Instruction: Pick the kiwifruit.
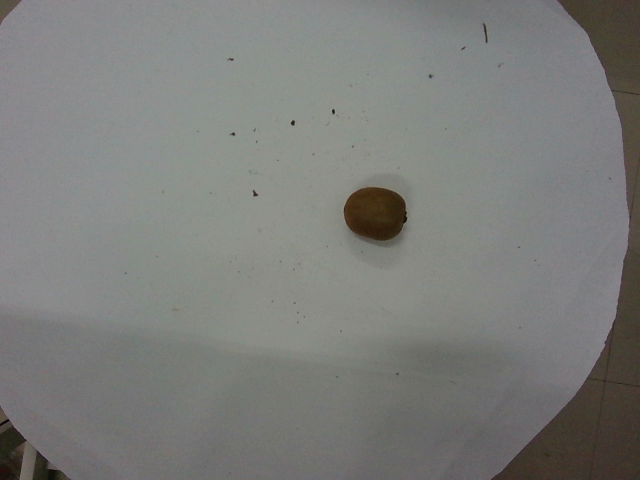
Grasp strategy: vertical